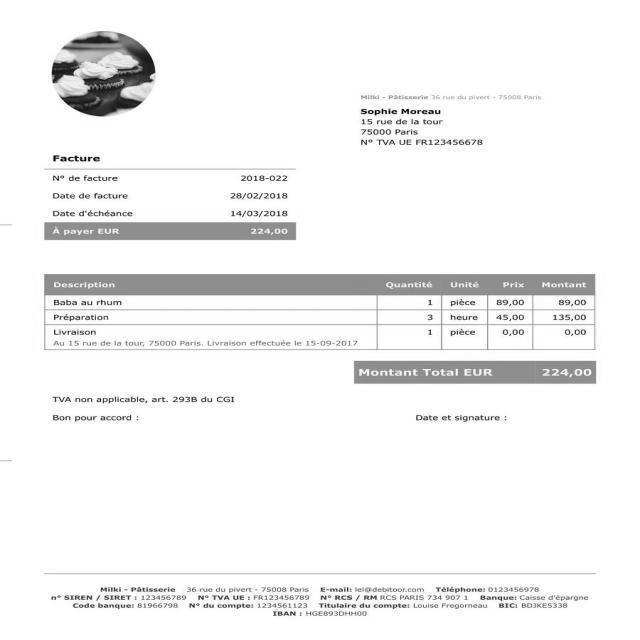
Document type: Invoice